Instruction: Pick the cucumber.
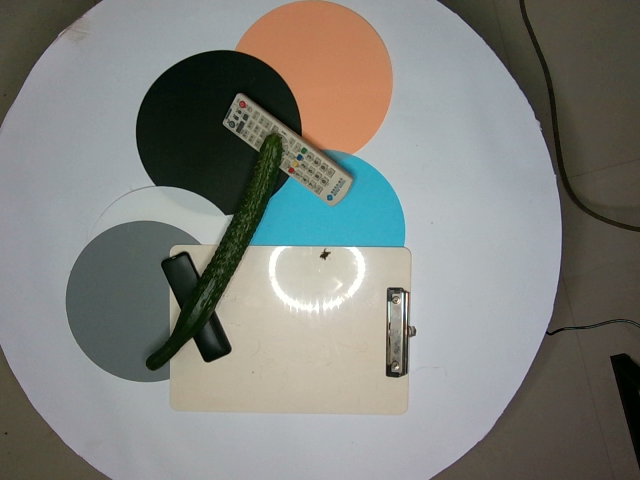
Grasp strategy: vertical